Question: How is the history relevant to the case?
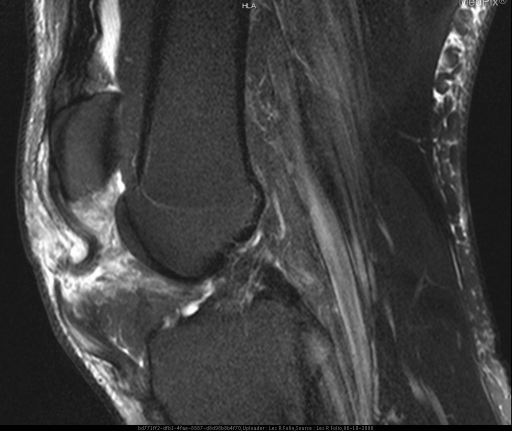
Answer: The patient's history of This 42 y/o active duty man jumped from his vehicle and felt a pop.  He then tried to hop on the other leg to the aid station and felt a pop in the good leg.  The rest is history with him lying in the dirt unable to walk, asking for help, crawling on his belly, etc. is key in understanding the case.